Question: What are the imaging findings?
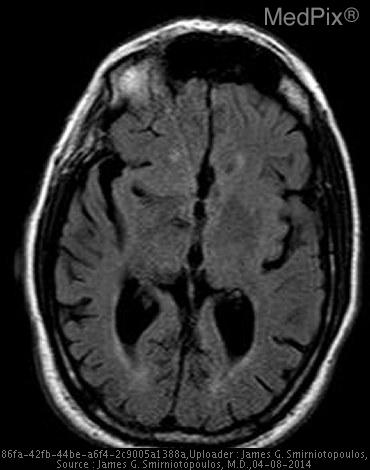
Answer: The imaging shows Small lesion in left thalamus (dark CT, bright T2)
Subcortical lesion (dark CT, bright T2) in the inferior right frontal lobe Replace this - DESCRIPTION OF THE IMAGE OR FINDINGS..